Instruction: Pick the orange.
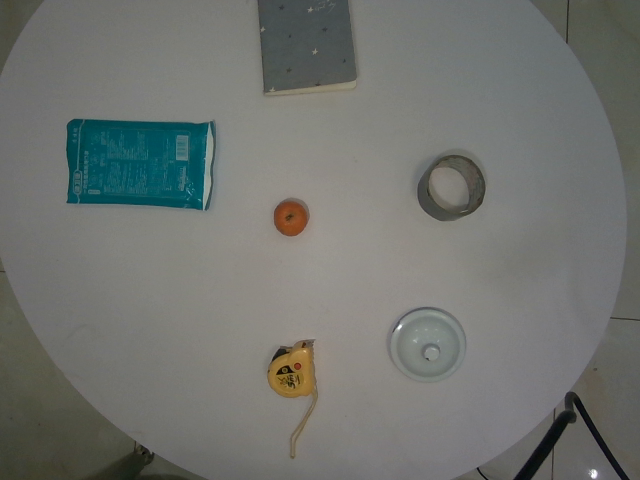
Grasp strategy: vertical